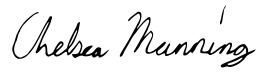
Signature of: chelsea manning